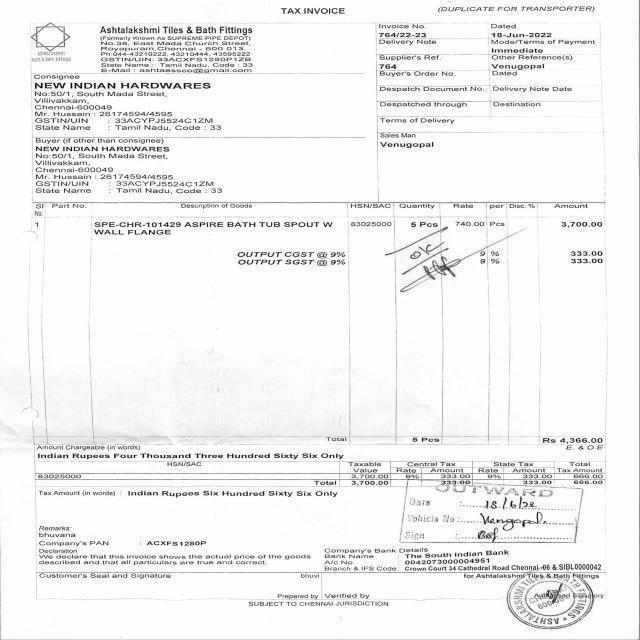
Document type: Invoice